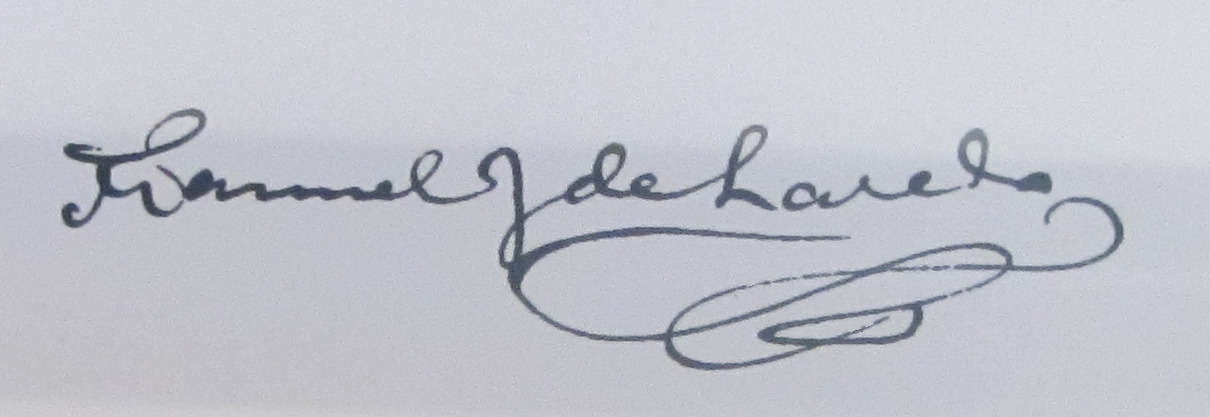
Signature of: manuel josé de laredo y ordoño